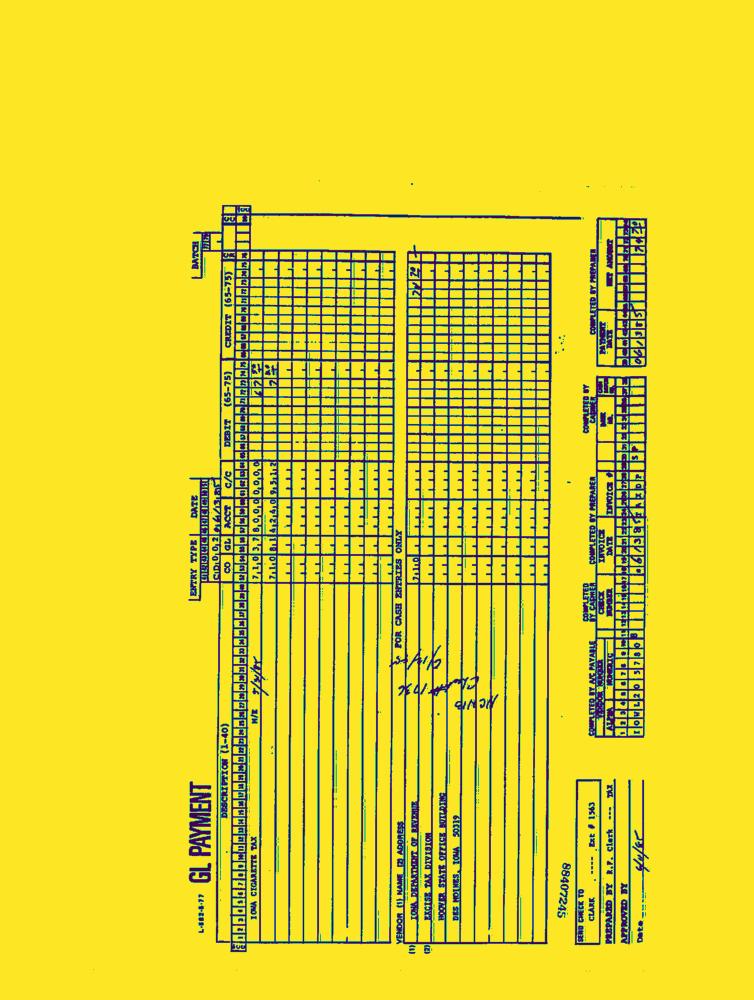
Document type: Invoice-Doc